Question: What is the address or location of the property listed in the document?
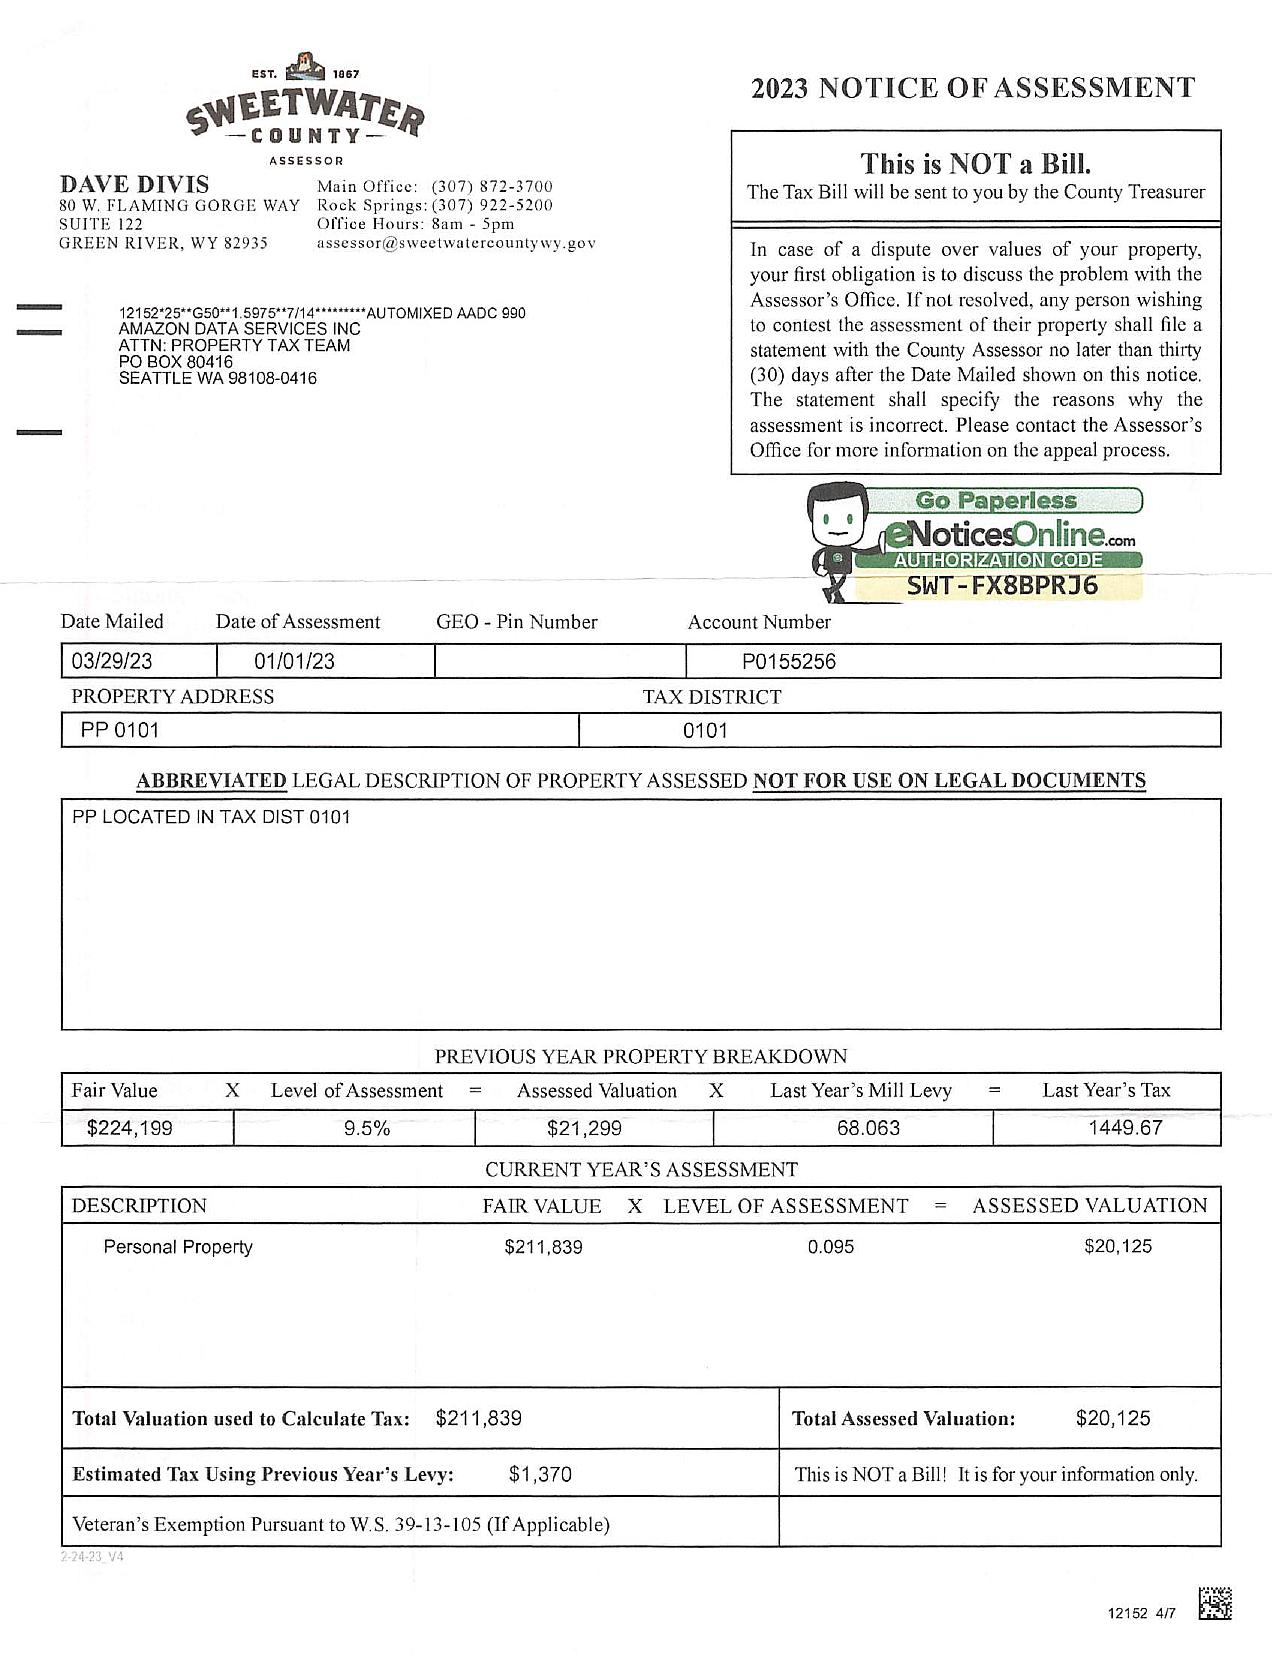
Answer: "PP 0101"